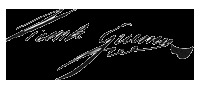
Signature of: vicente guerrero